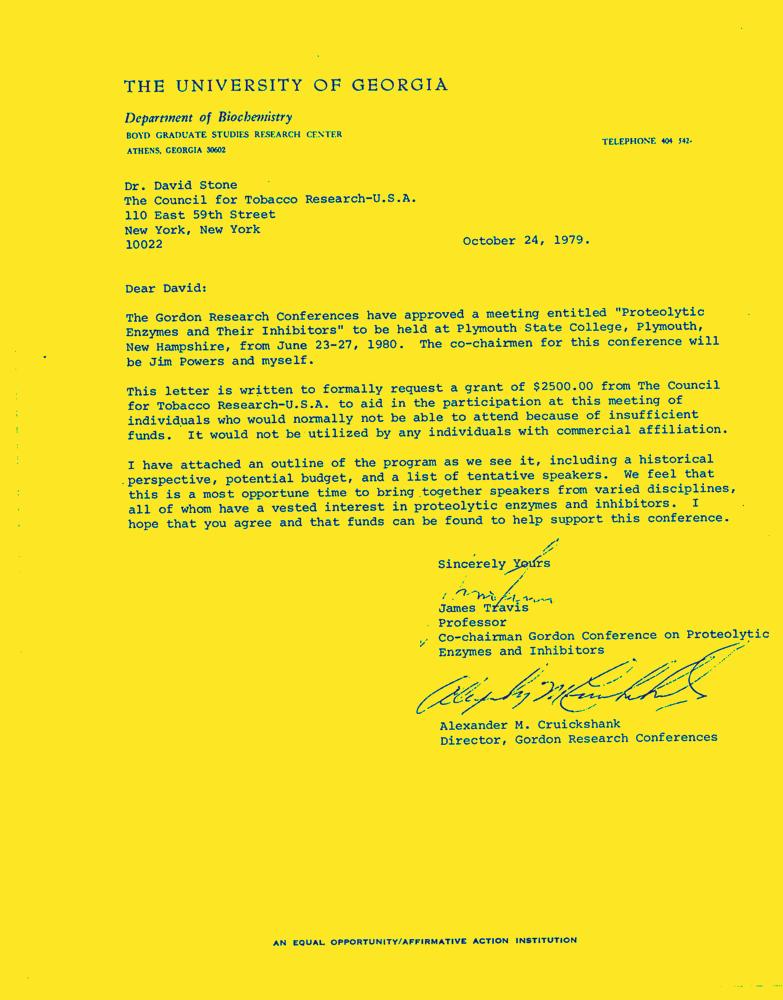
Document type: Letter-Doc